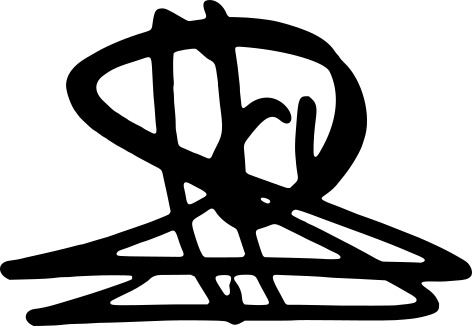
Signature of: scott speed